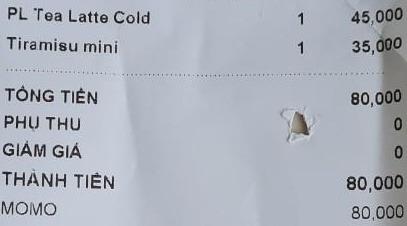
<table>
<tr>
<td>PL Tea Latte Cold</td>
<td>1</td>
<td>45,000</td>
</tr>
<tr>
<td>Tiramisu mini</td>
<td>1</td>
<td>35,000</td>
</tr>
</table>

TỔNG TIỀN 80,000
PHỤ THU 0
GIẢM GIÁ 0
THÀNH TIỀN 80,000
MOMO 80,000